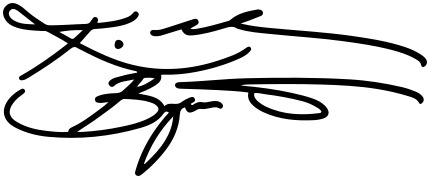
Signature of: kobe bryant